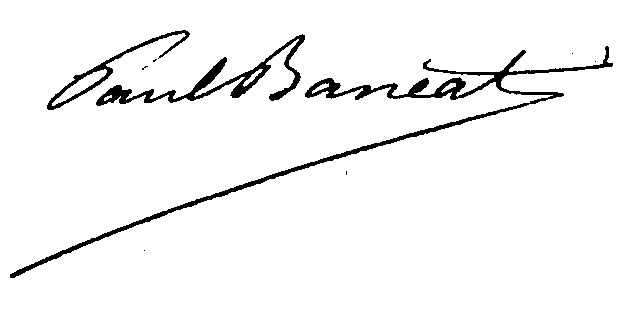
Signature of: paul banéat